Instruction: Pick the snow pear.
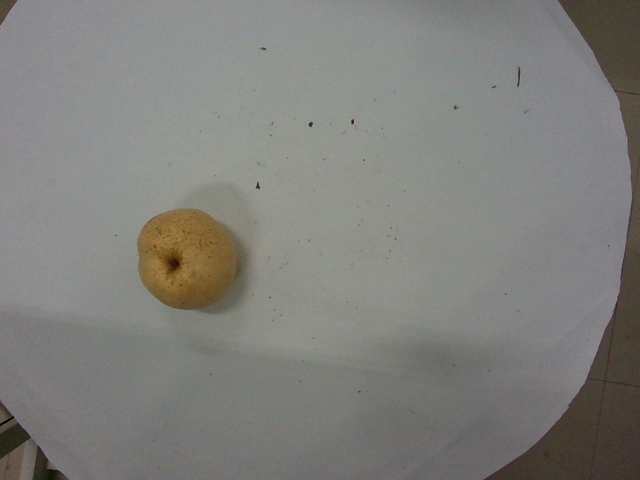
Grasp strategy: vertical